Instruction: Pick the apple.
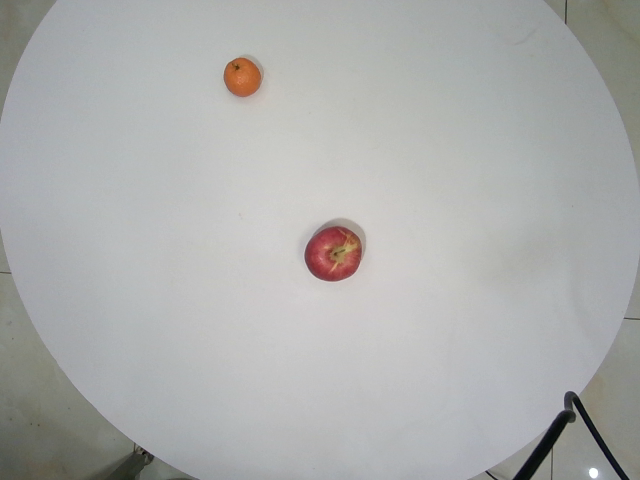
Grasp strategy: vertical